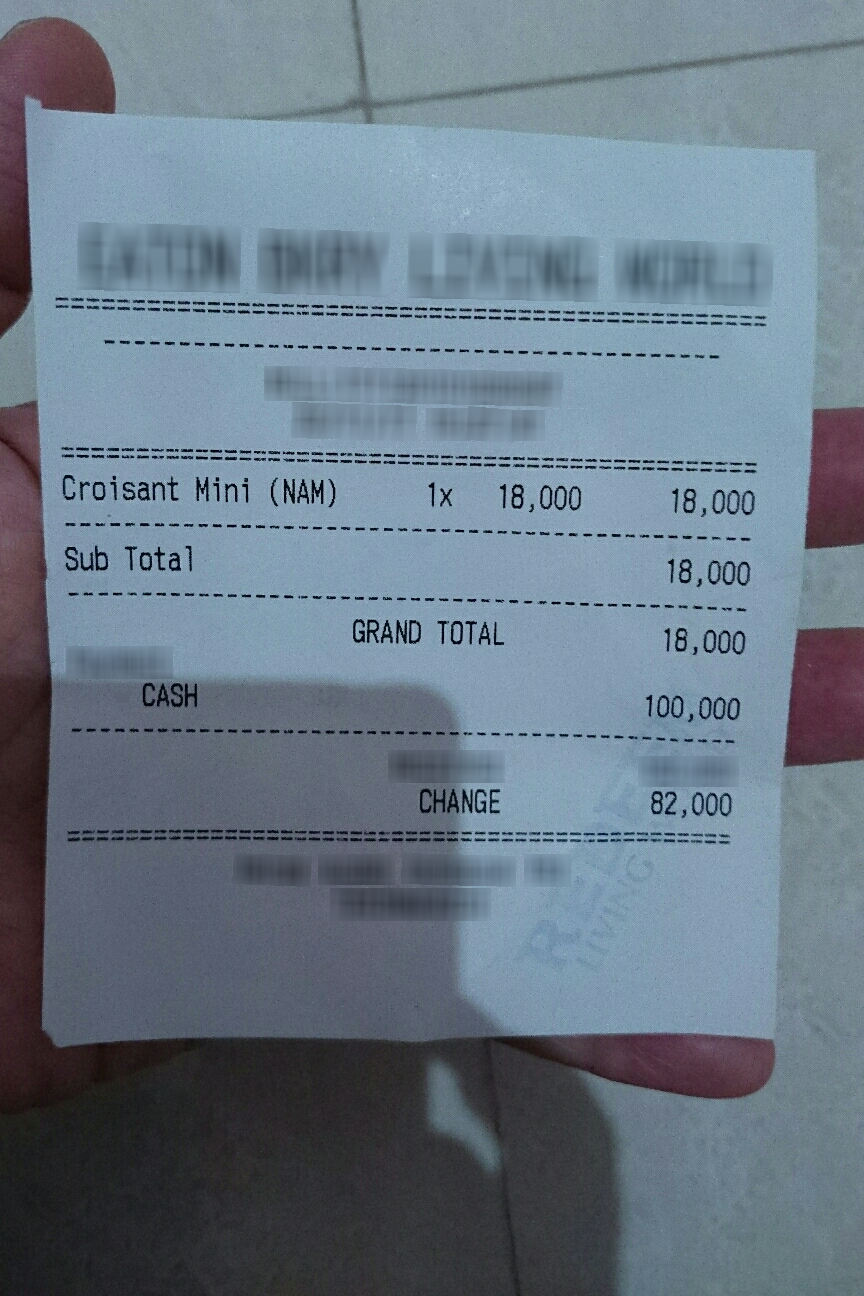
Number of items: 4
Subtotal: 18,000
Total: 18,000
OCR text regions:
text: Croisant
text: Mini
text: (NAM)
text: 1x
text: 18,000
text: 18,000
text: Sub
text: Total
text: 18,000
text: GRAND
text: TOTAL
text: 18,000
text: CASH
text: 100,000
text: CHANGE
text: 82,000